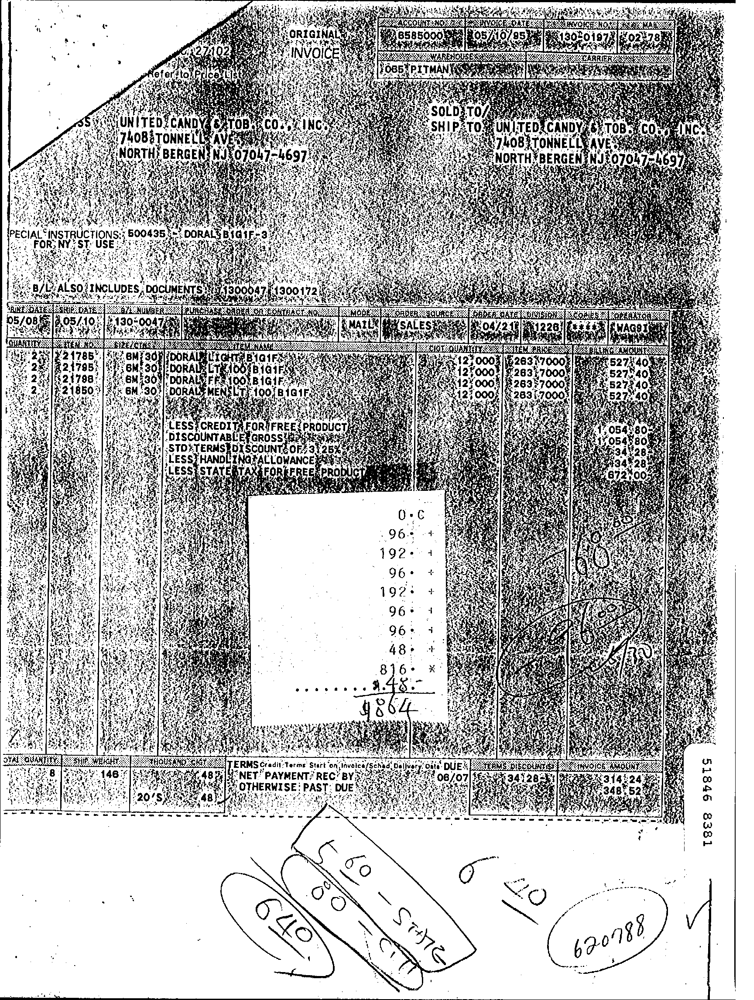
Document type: Invoice